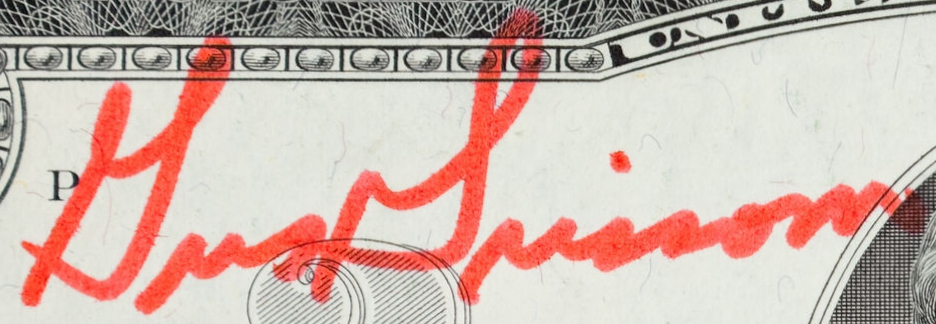
Signature of: gus grissom